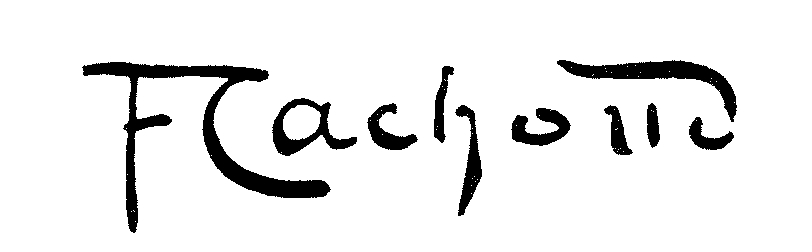
Signature of: françois cachoud